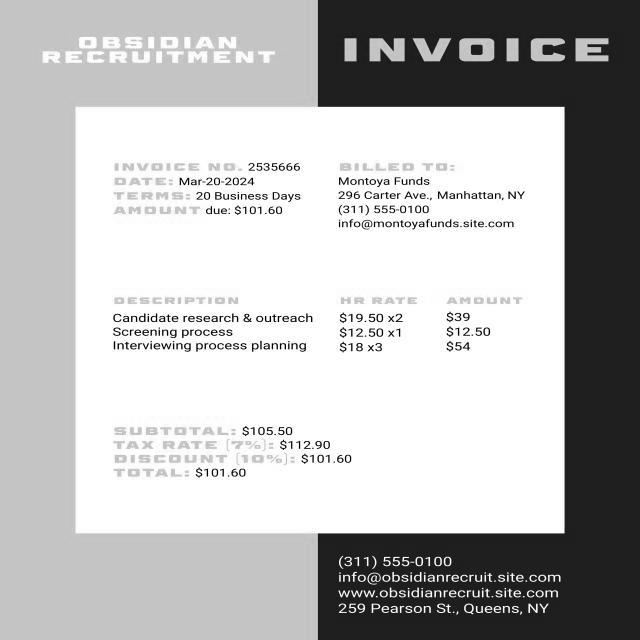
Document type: Invoice